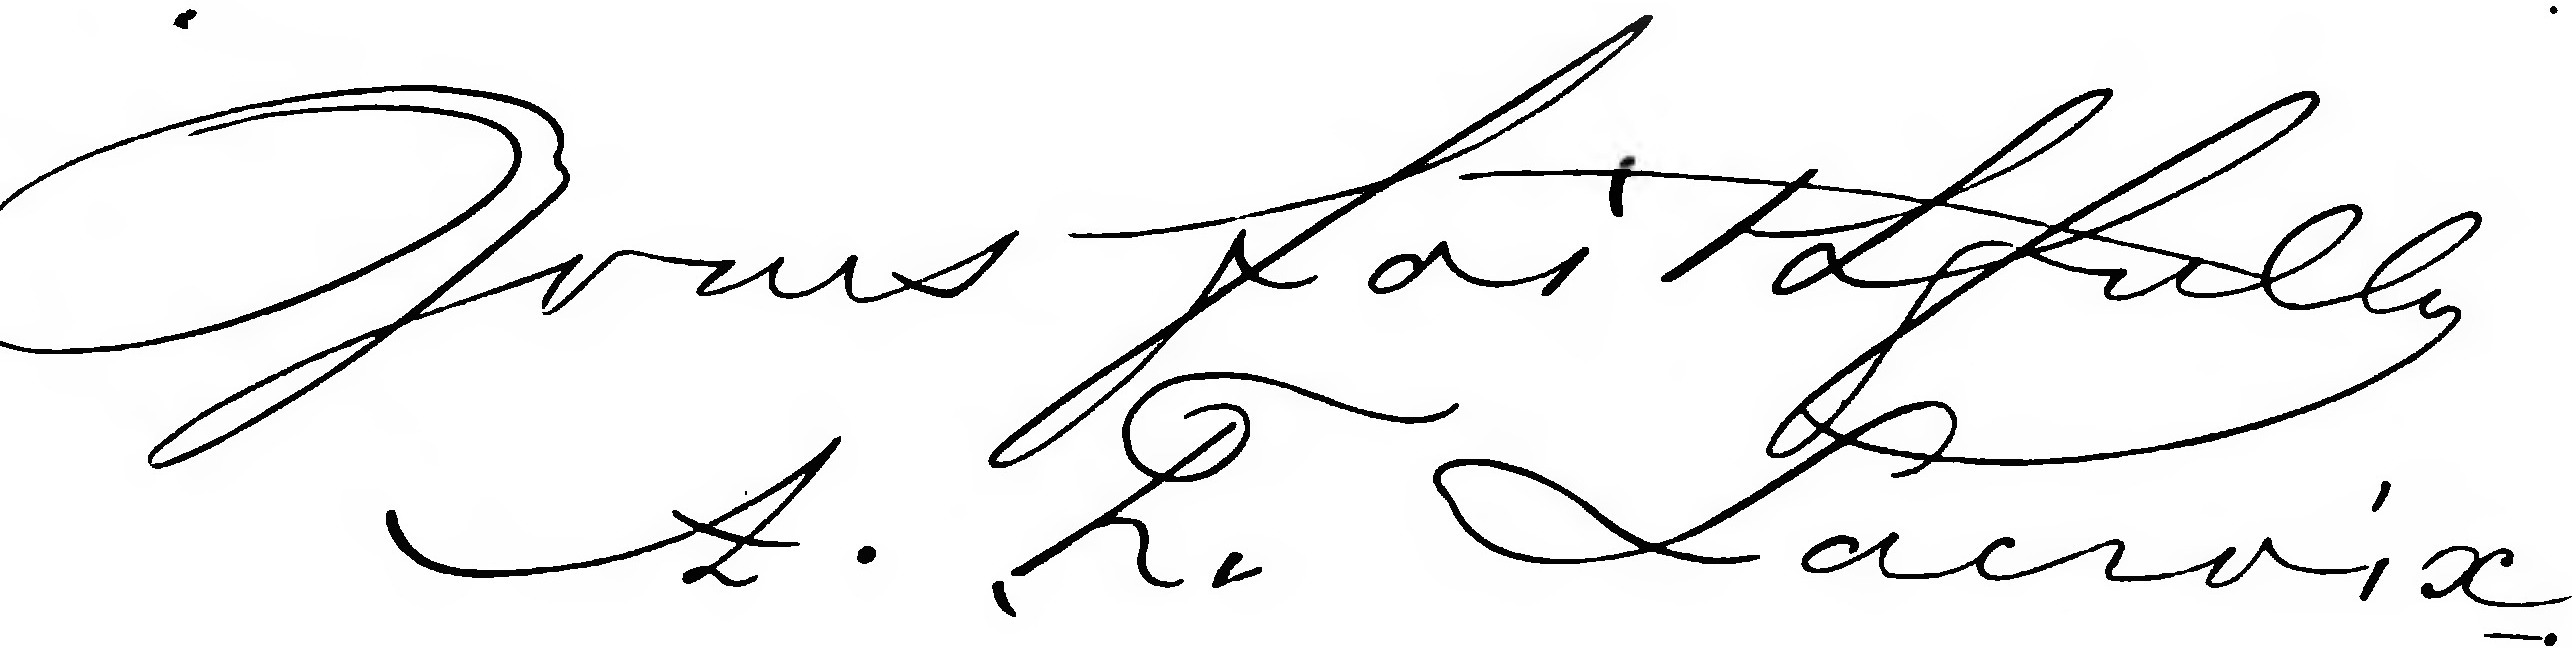
Signature of: alphonse françois lacroix